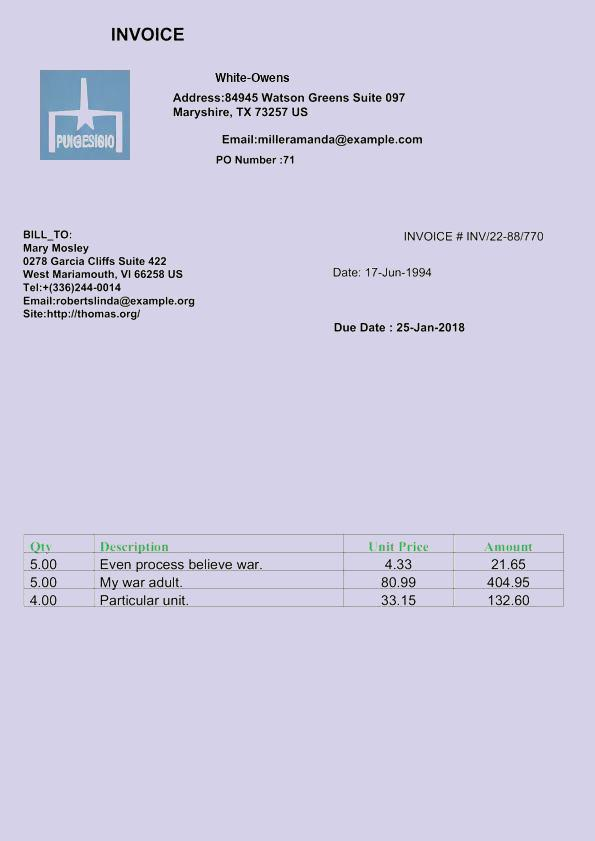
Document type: Invoice